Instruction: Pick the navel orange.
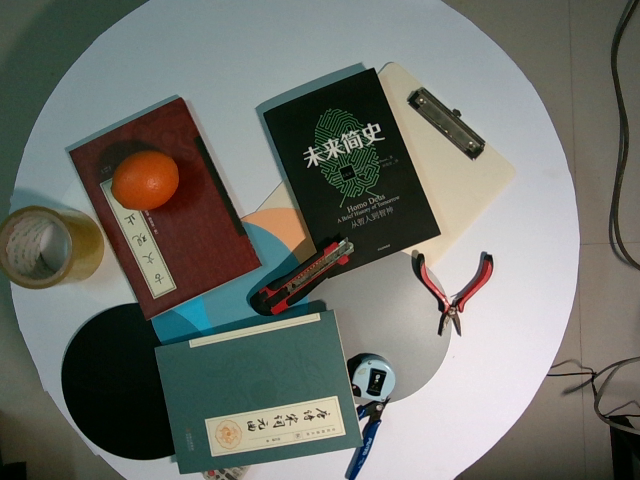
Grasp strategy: vertical